Question: What type of tax is indicated in the document, personal property or real estate?
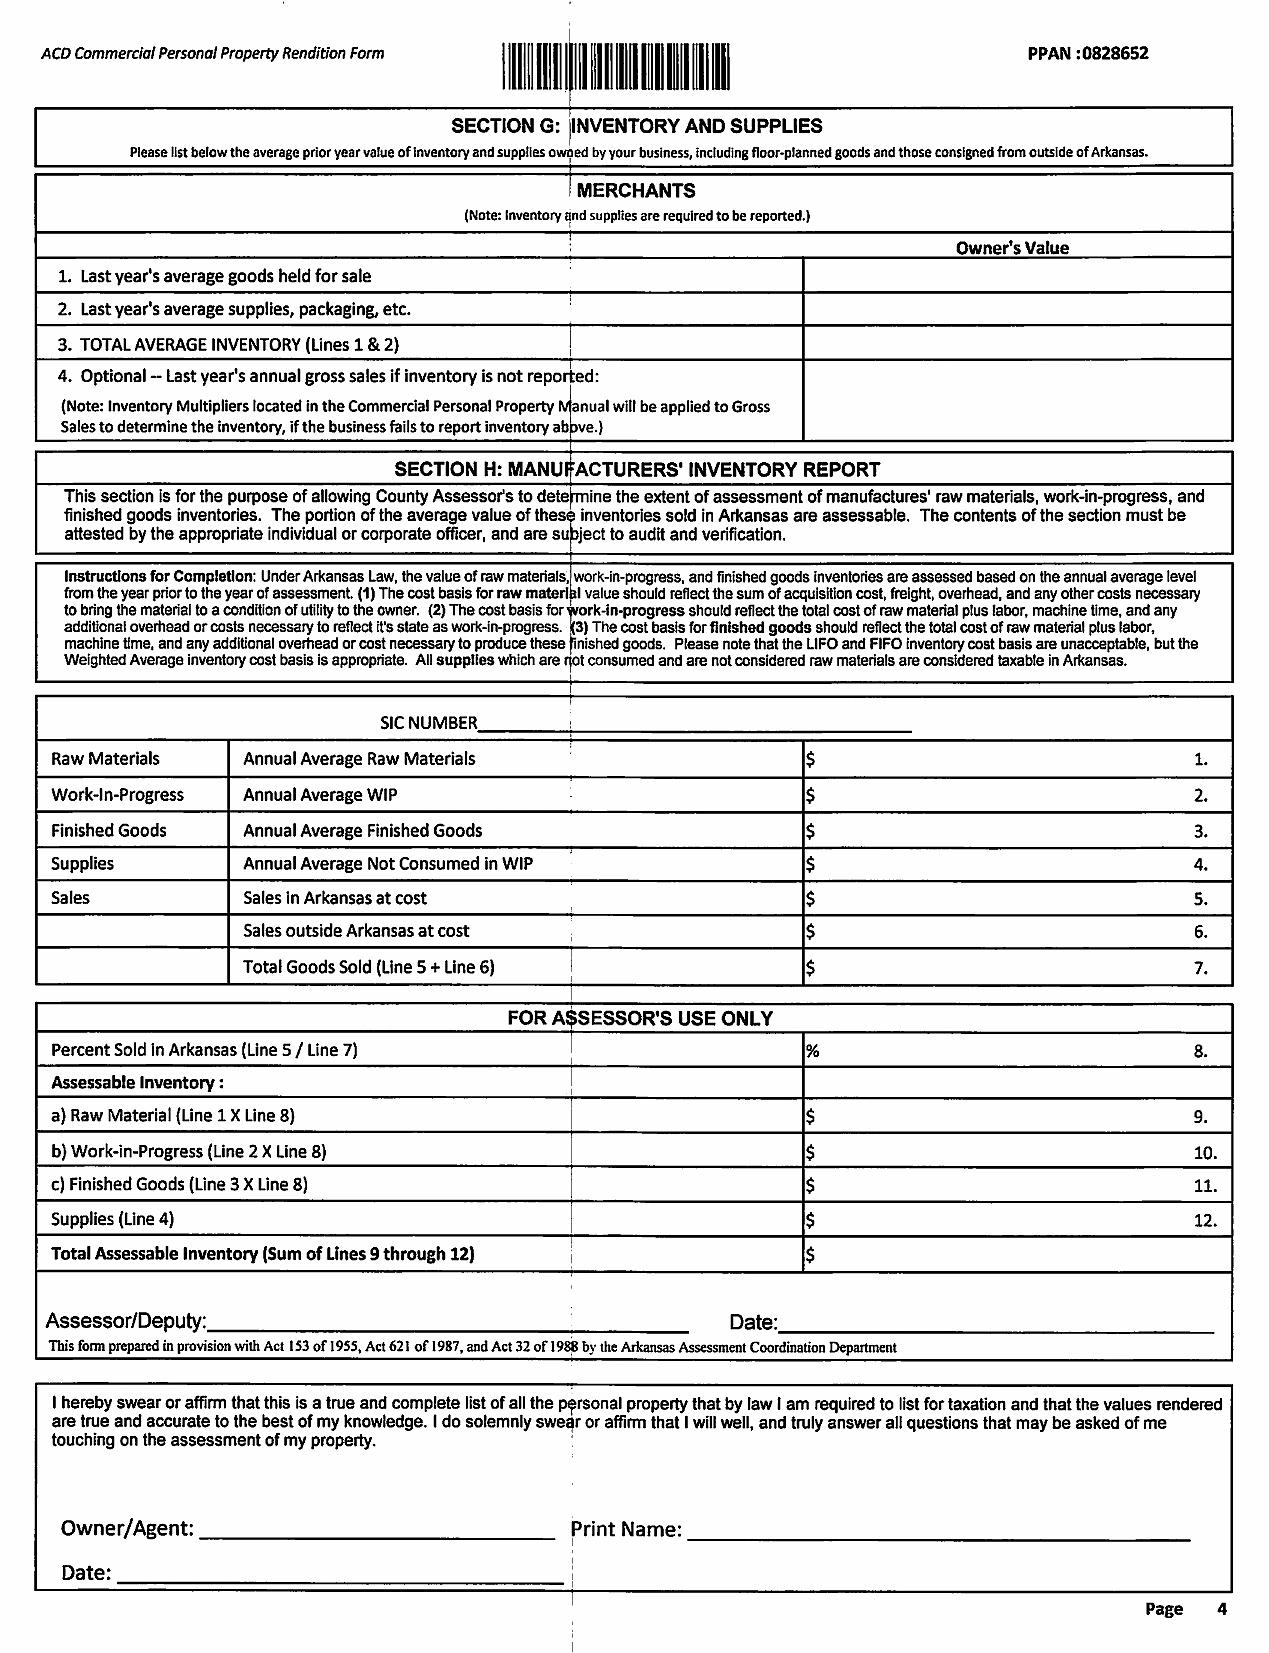
Answer: "Personal Property Tax"